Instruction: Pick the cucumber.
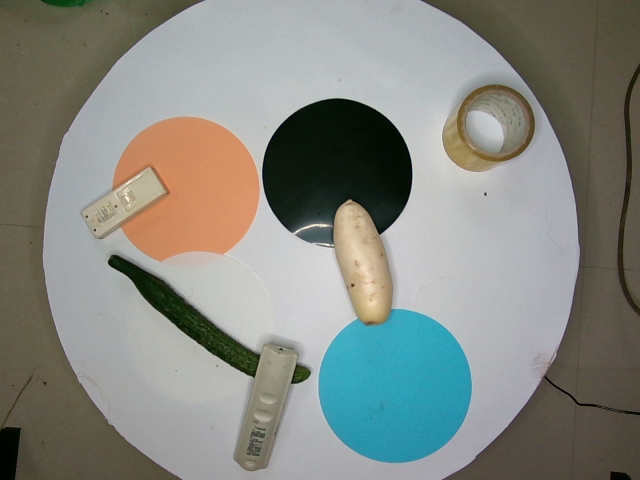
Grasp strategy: vertical